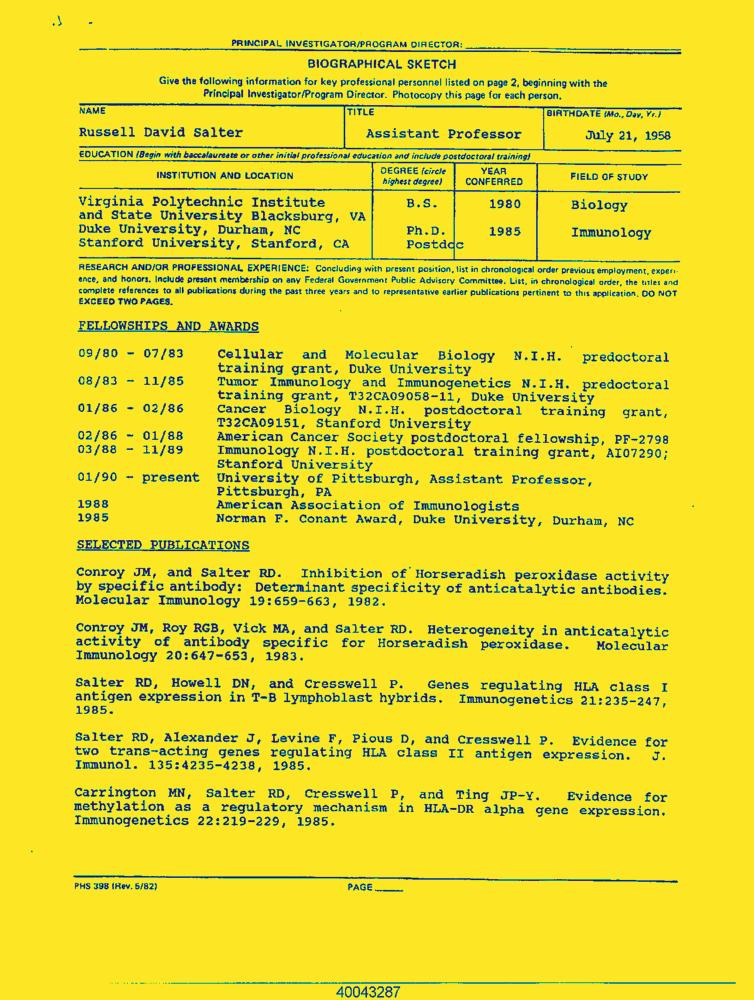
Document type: Resume-Doc